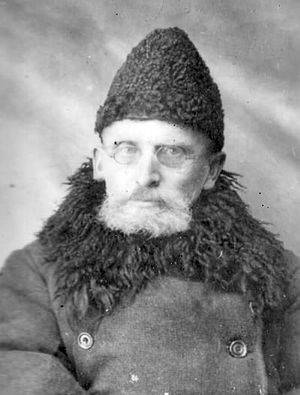
English: Pšemislas (Pšemislovas) Neveravičius (1865–1936), inventor of eight-wheeled vehicle, Lithuania Русский: Пшемислас (Пшемисловас) Неверавичюс (1865–1936), изобретатель восьмиколесного шасси, Литва